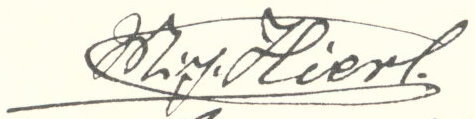
Signature of: michael hierl